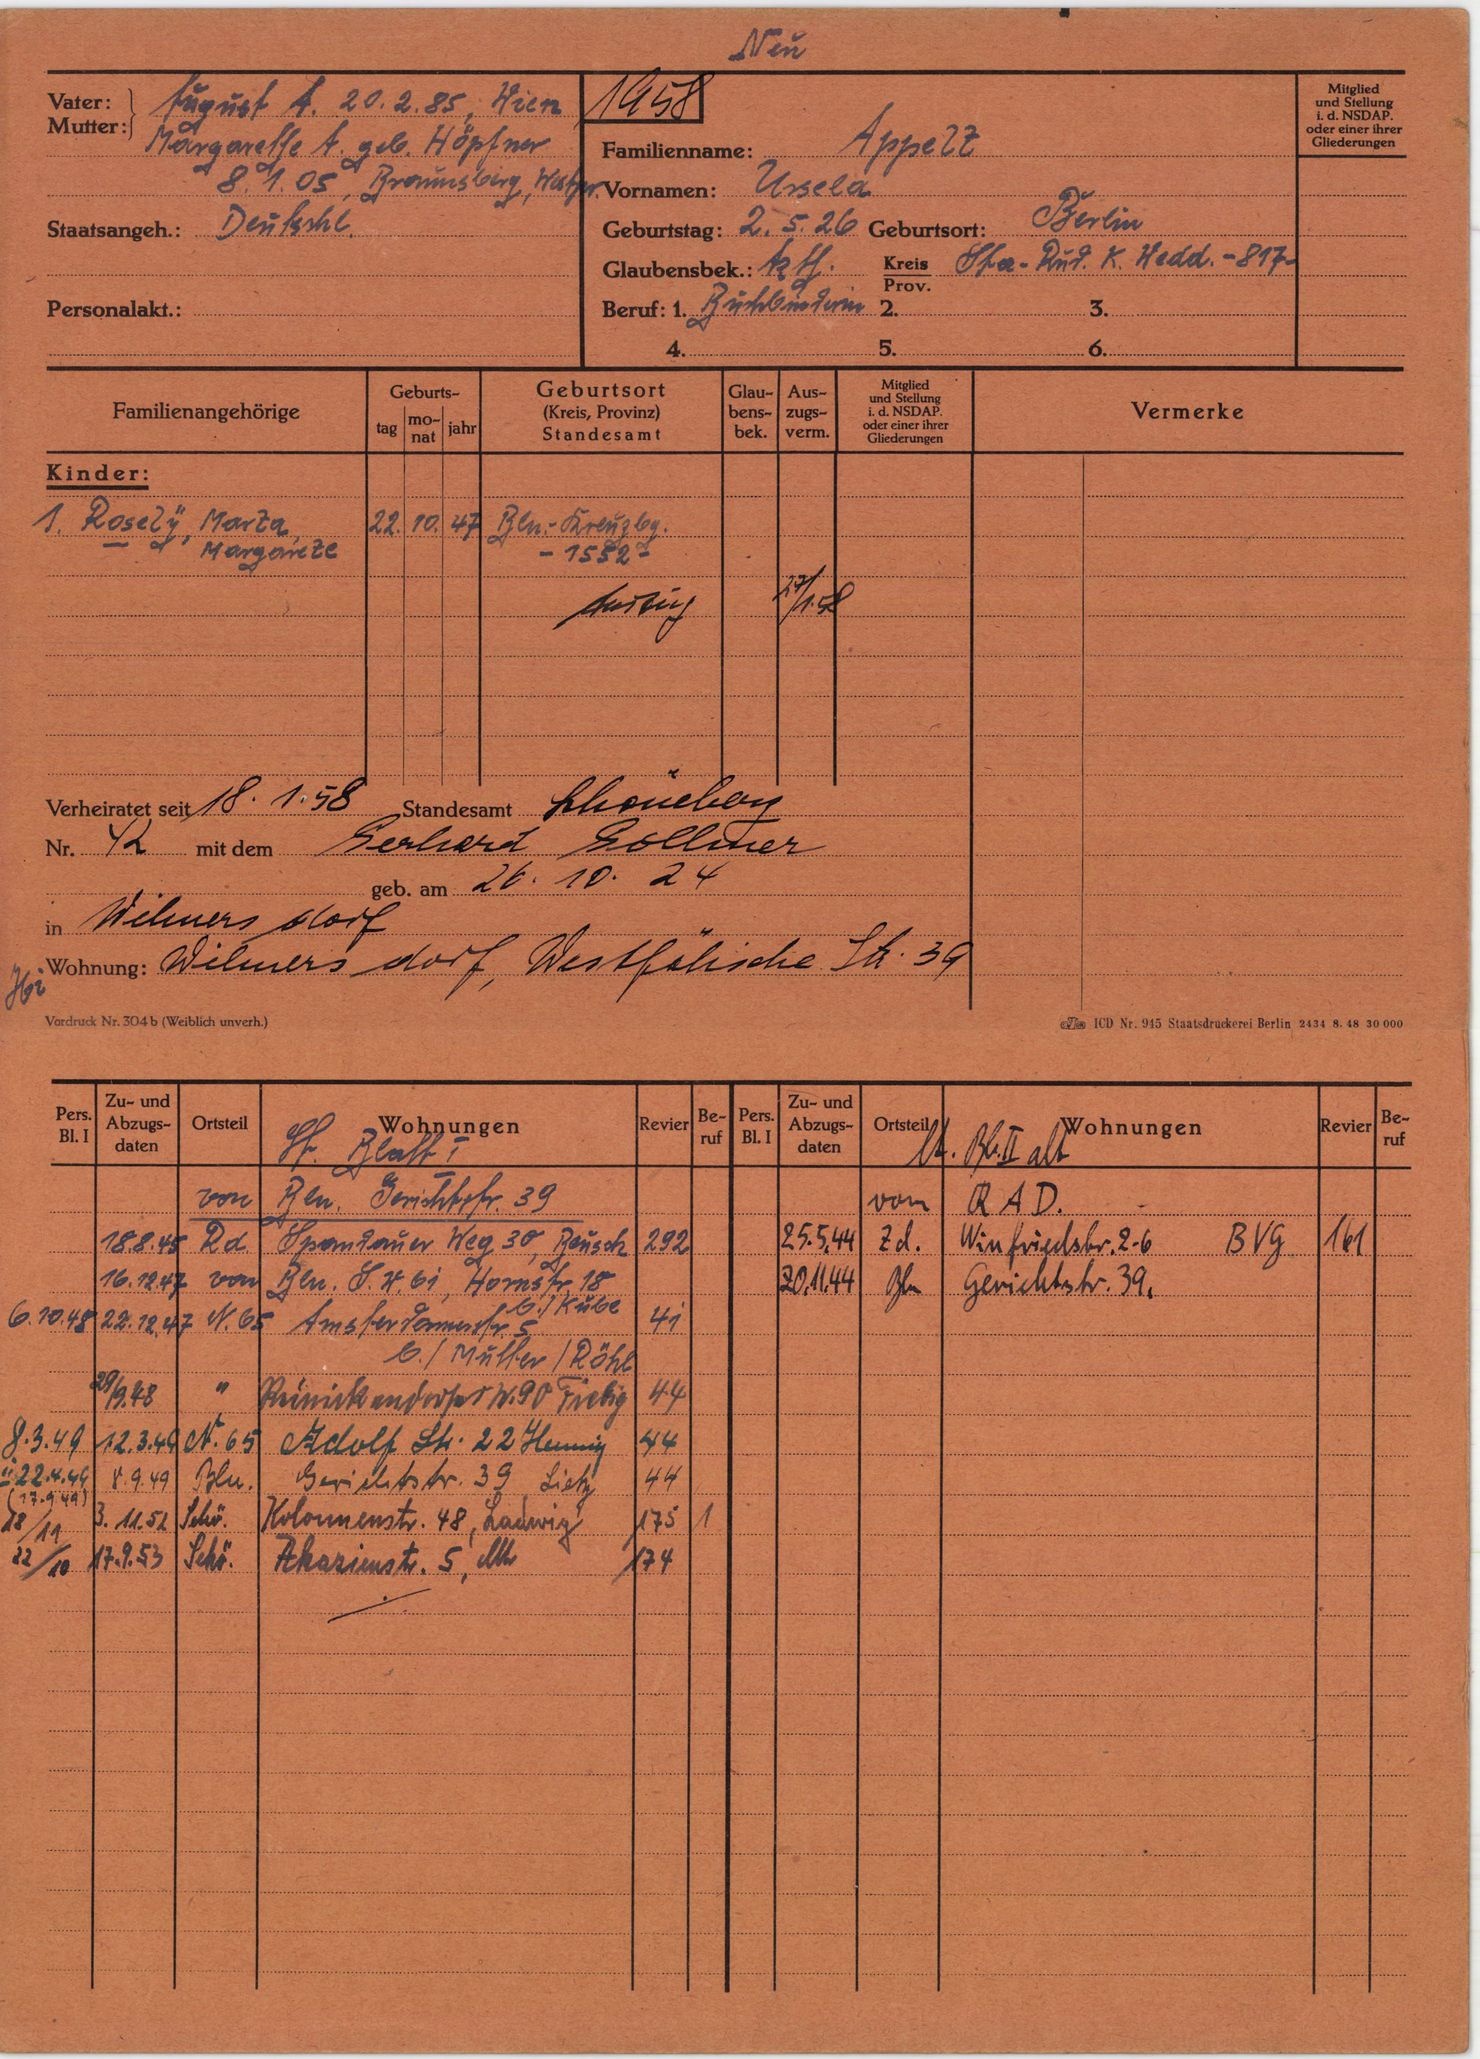
Appelt